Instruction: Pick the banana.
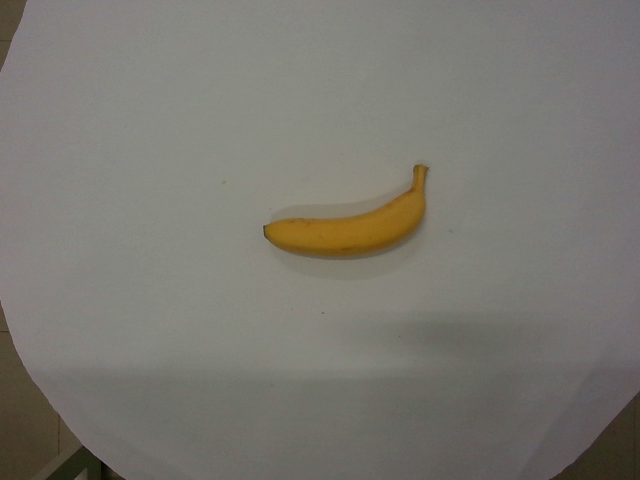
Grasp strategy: vertical